Question: What was observed in the imaging?
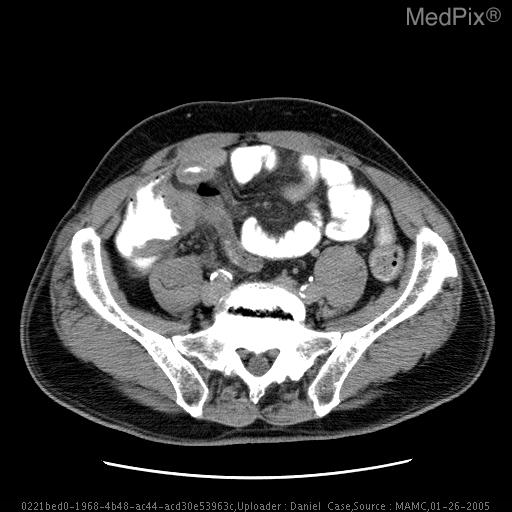
Answer: The imaging shows The  appendix  is strikingly enlarged. An oval appendicolith is seen obstructing the proximal  aspect  of  the appendix.  High density debris is seen in the distal appendix as well. Small bubbles of air are seen anterior to the lumen of the appendix may be intramural or intraperitoneal. Minimal fat stranding is seen in the surrounding fat.  The walls of the cecum and terminal ileum are significantly thickened.

Impression:
Ruptured acute appendicitis with associated appendicolith. The  appendix  is strikingly enlarged. An oval appendicolith is seen obstructing the proximal  aspect  of  the appendix.  High density debris is seen in the distal appendix as well. Small bubbles of air are seen anterior to the lumen of the appendix may be intramural or intraperitoneal. Minimal fat stranding is seen in the surrounding fat.  The walls of the cecum and terminal ileum are significantly thickened..